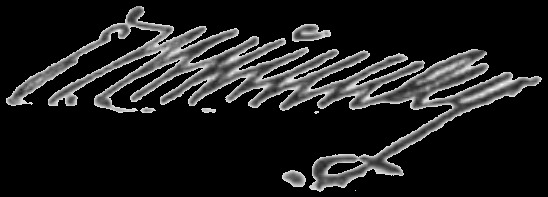
Signature of: edward y mccauley